Question: What is the potential diagnosis?
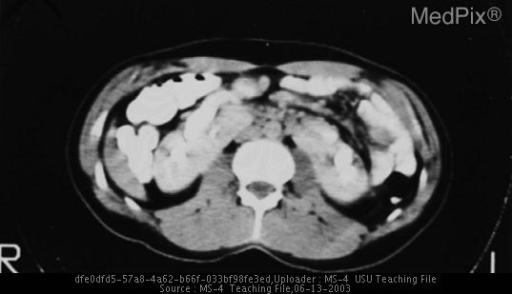
Answer: The possible diagnosis includes Spinal bifida can also cause severe bilateral hydronephrosis but the angiographic picture here is classic and this diagnosis is an "Aunt Minnie".